Question: What do the imaging results show?
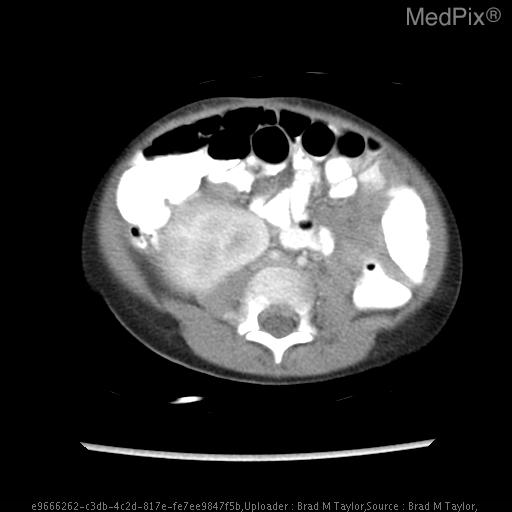
Answer: The imaging shows •  Initial study:
- Large right-sided renal mass (12.2cm AP x 10.6cm Trans x 14.1cm CC). Predominantly hypodense w/ areas of heterogeneity.  Possible cystic degeneration along superior border.
- Classic “claw sign” demonstrating renal origination.
- Significant mass effect on liver, pancreas, and inferior vena cava.
- Non-opacification of right renal vein and mass effect on IVC limit evaluation for tumor thrombosis.
- Right lower lobe ground glass opacity (3mm x 5mm).  DDX includes metastatic, atelectasis, or infection.

•  After 6 weeks Doxorubicin (DD4A) therapy:
- Decrease in right renal mass size (7.3cm AP x 8.4cm Trans x 11.7cm CC).
- Increased calcification and heterogenicity of mass.
- Continued mass effect on liver, adjacent IVC, and right renal vein.
- IVC and right renal vein grossly patent.
- Resolution of previously noted right lower lobe lung mass.
- Internal reproductive organs within normal limits for age. Inferior pole..